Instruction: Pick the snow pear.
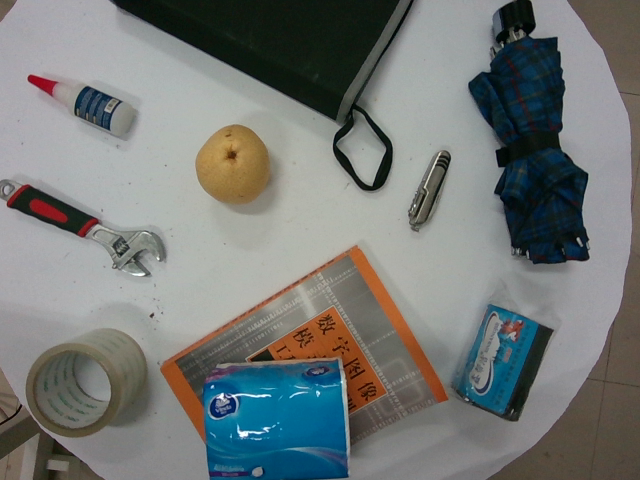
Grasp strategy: vertical